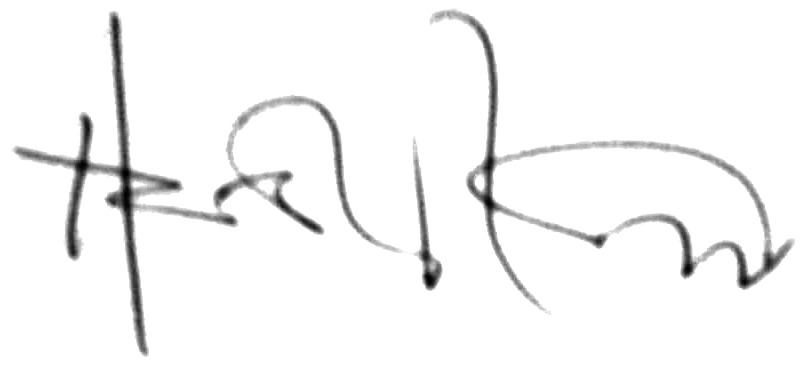
Signature of: harry kroto